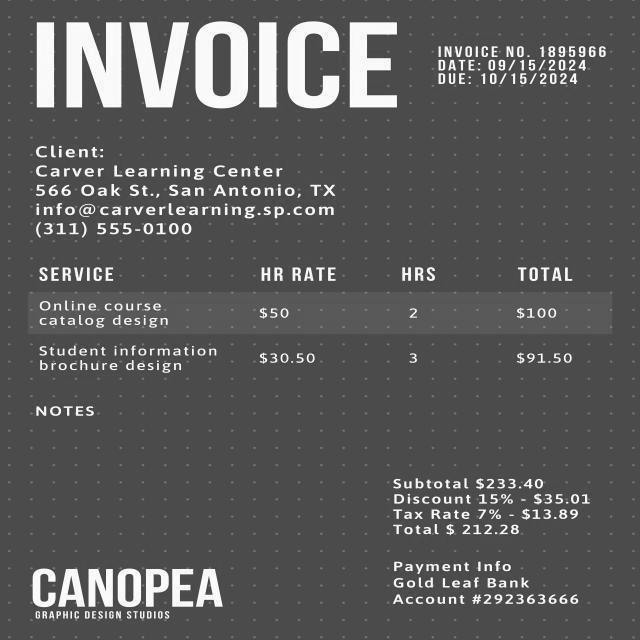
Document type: Invoice